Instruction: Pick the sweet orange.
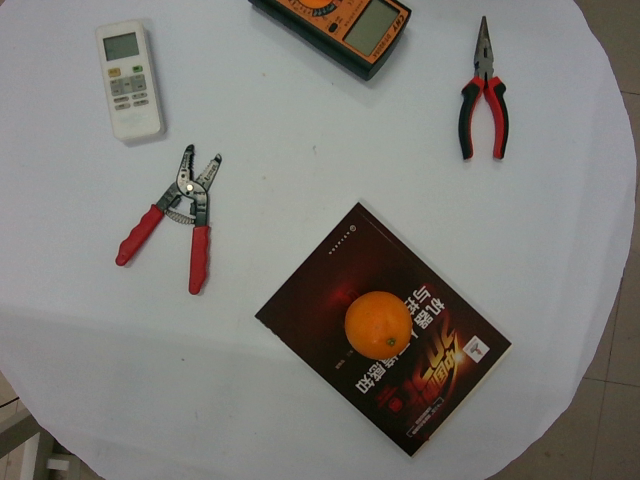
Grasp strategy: vertical